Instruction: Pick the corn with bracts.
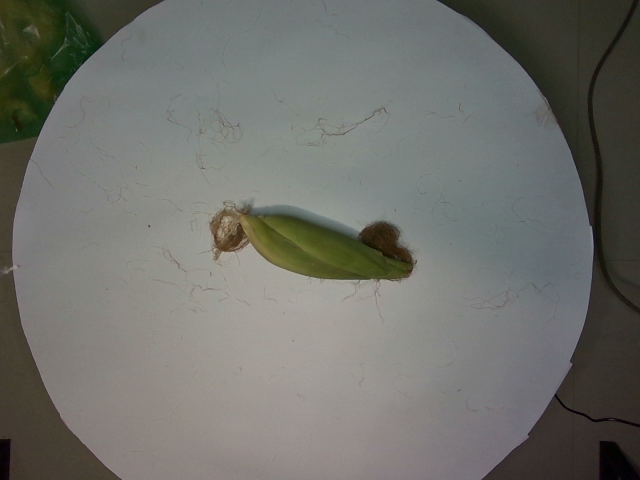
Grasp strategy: vertical